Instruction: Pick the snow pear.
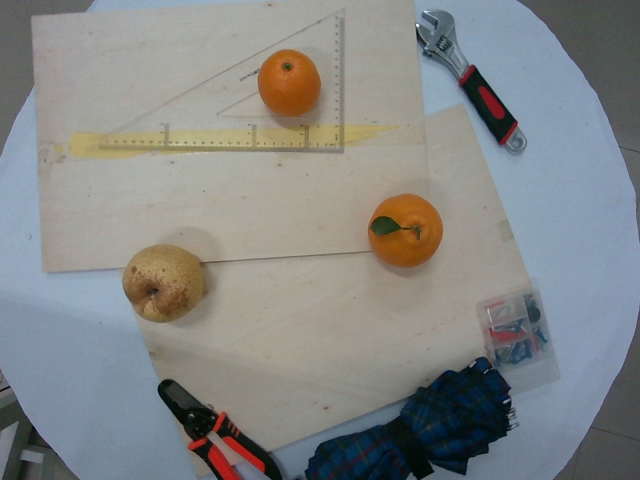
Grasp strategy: vertical